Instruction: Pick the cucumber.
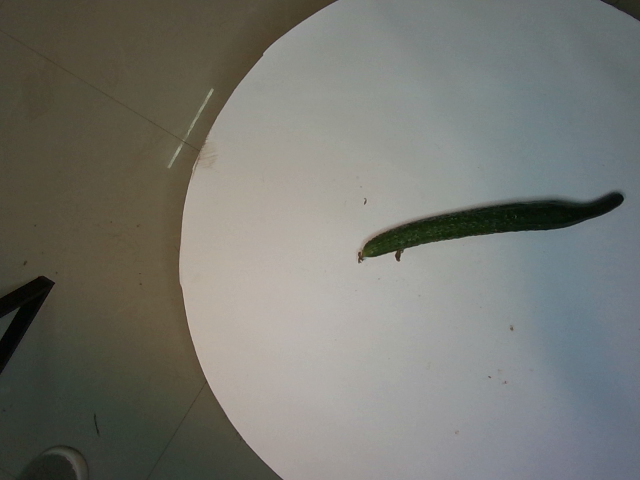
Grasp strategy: vertical